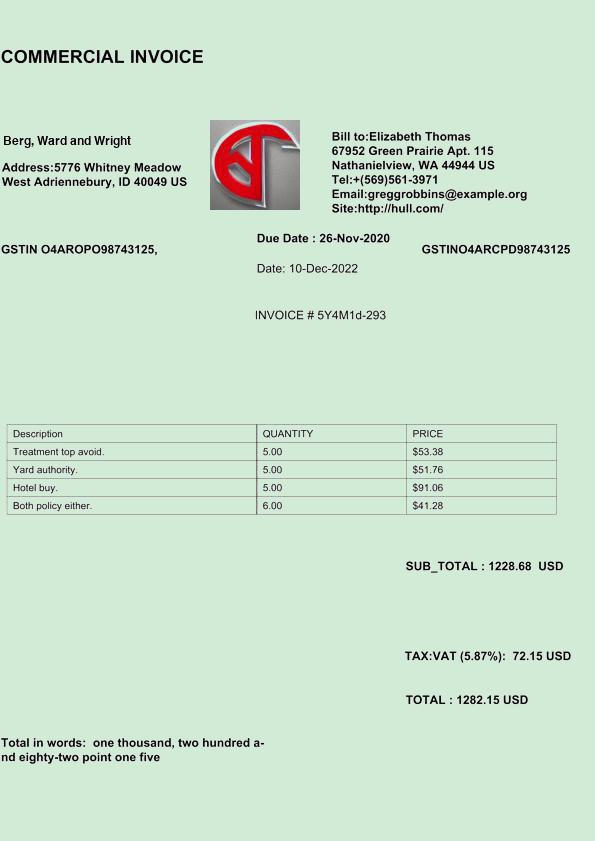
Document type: Invoice